Question: How does the patient history play a role?
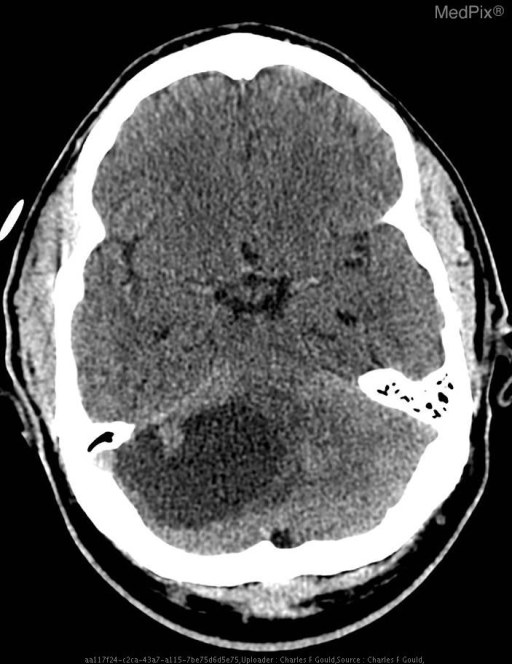
Answer: The patient's history of 33 y/o man with complaints of nonspecific headaches, without focal neurological finding. is key in understanding the case.